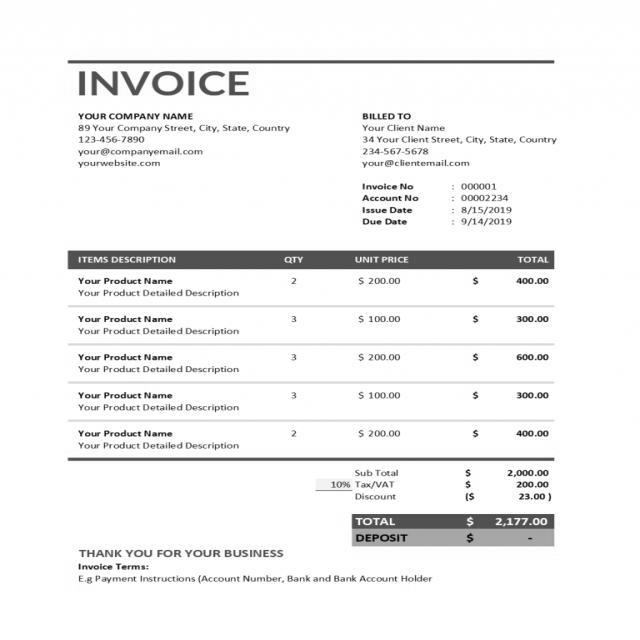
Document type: Invoice